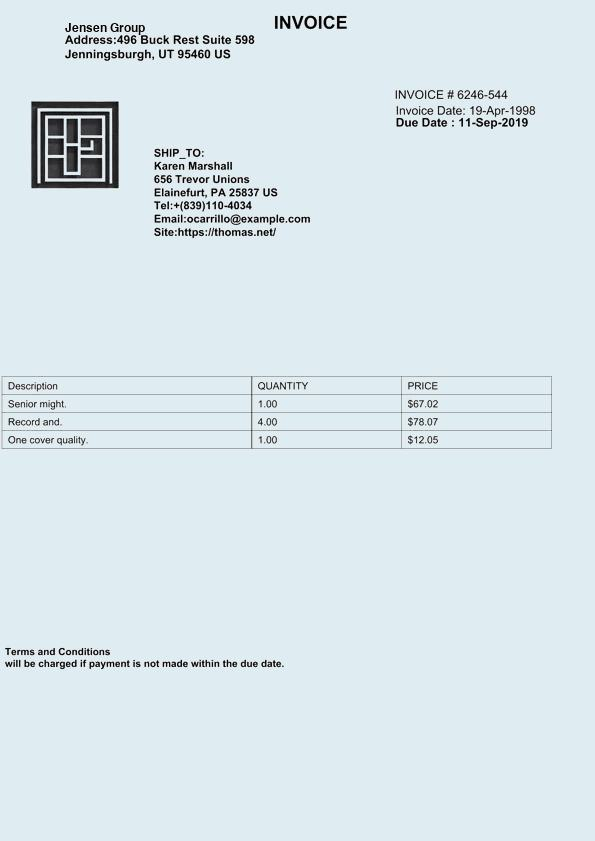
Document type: Invoice